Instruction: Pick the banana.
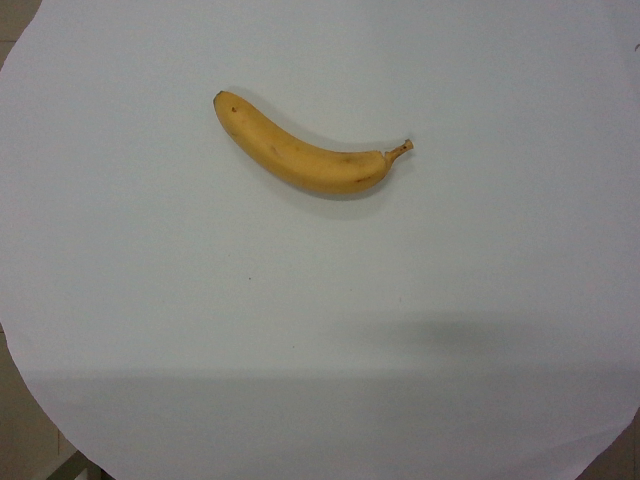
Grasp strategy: vertical